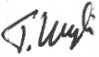
Signature of: tomasz wyszomirski